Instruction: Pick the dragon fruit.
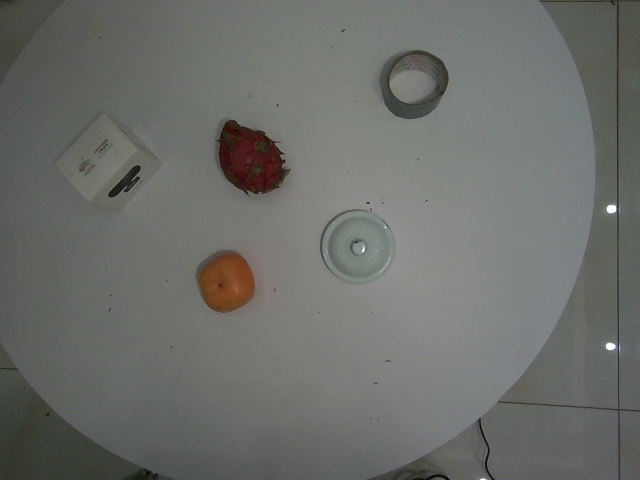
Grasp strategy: vertical